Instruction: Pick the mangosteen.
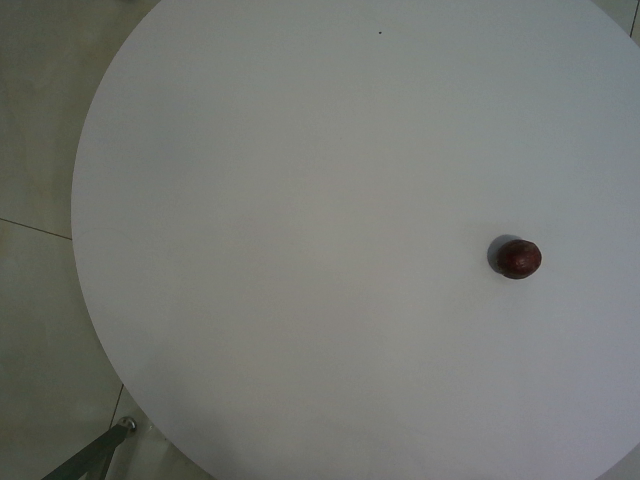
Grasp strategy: vertical